Question: What type of tax is indicated in the document, personal property or real estate?
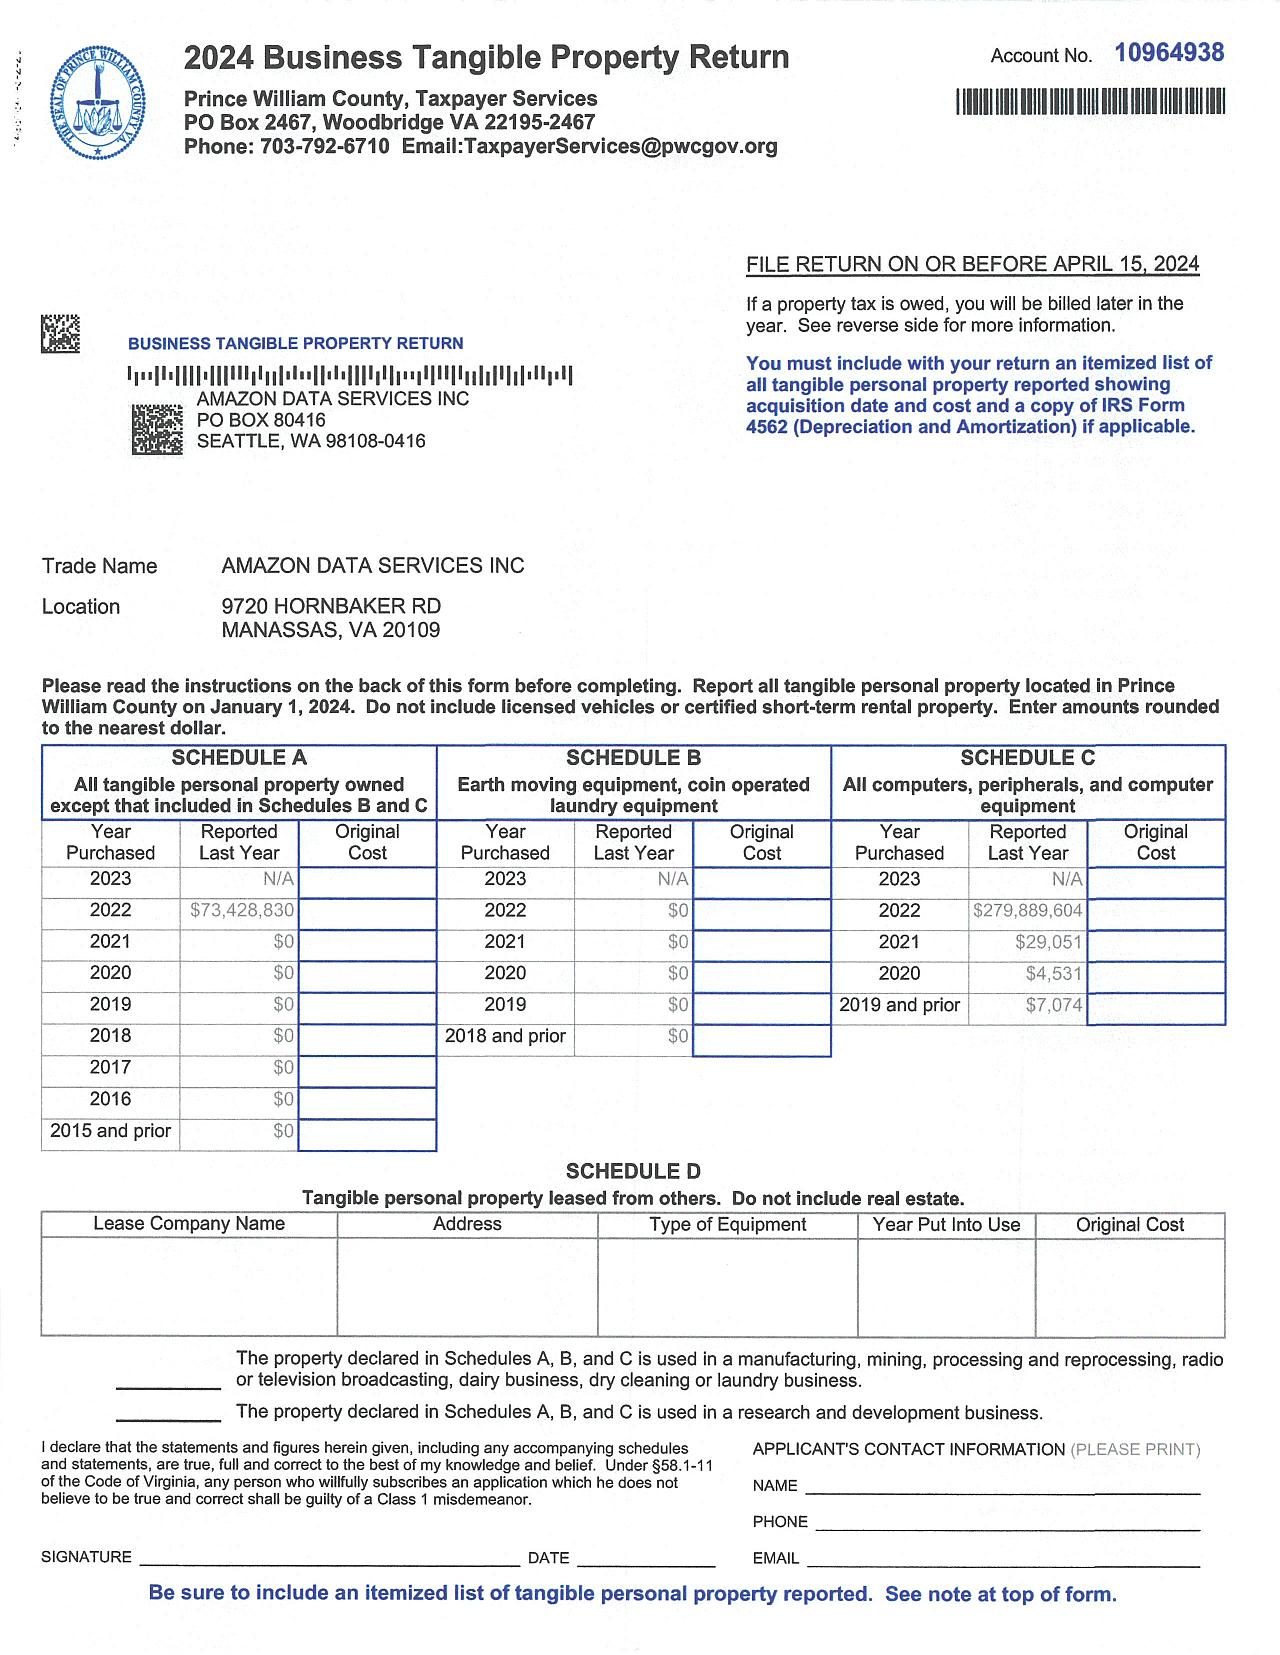
Answer: "Business Tangible Property Return"